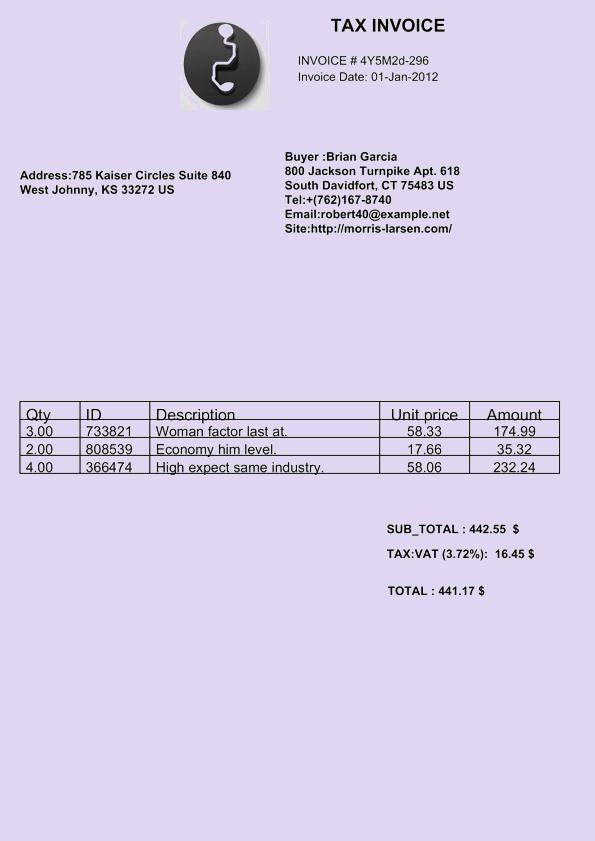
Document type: Invoice